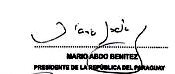
Signature of: q48136013